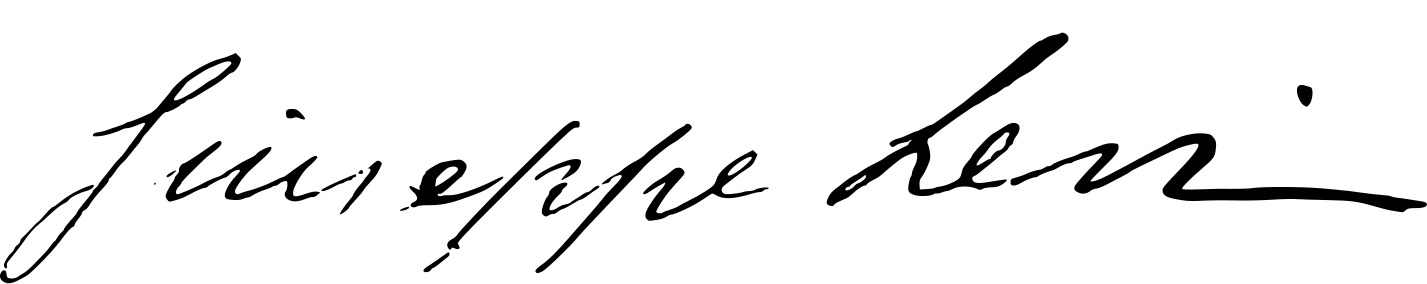
Signature of: giuseppe levi singer